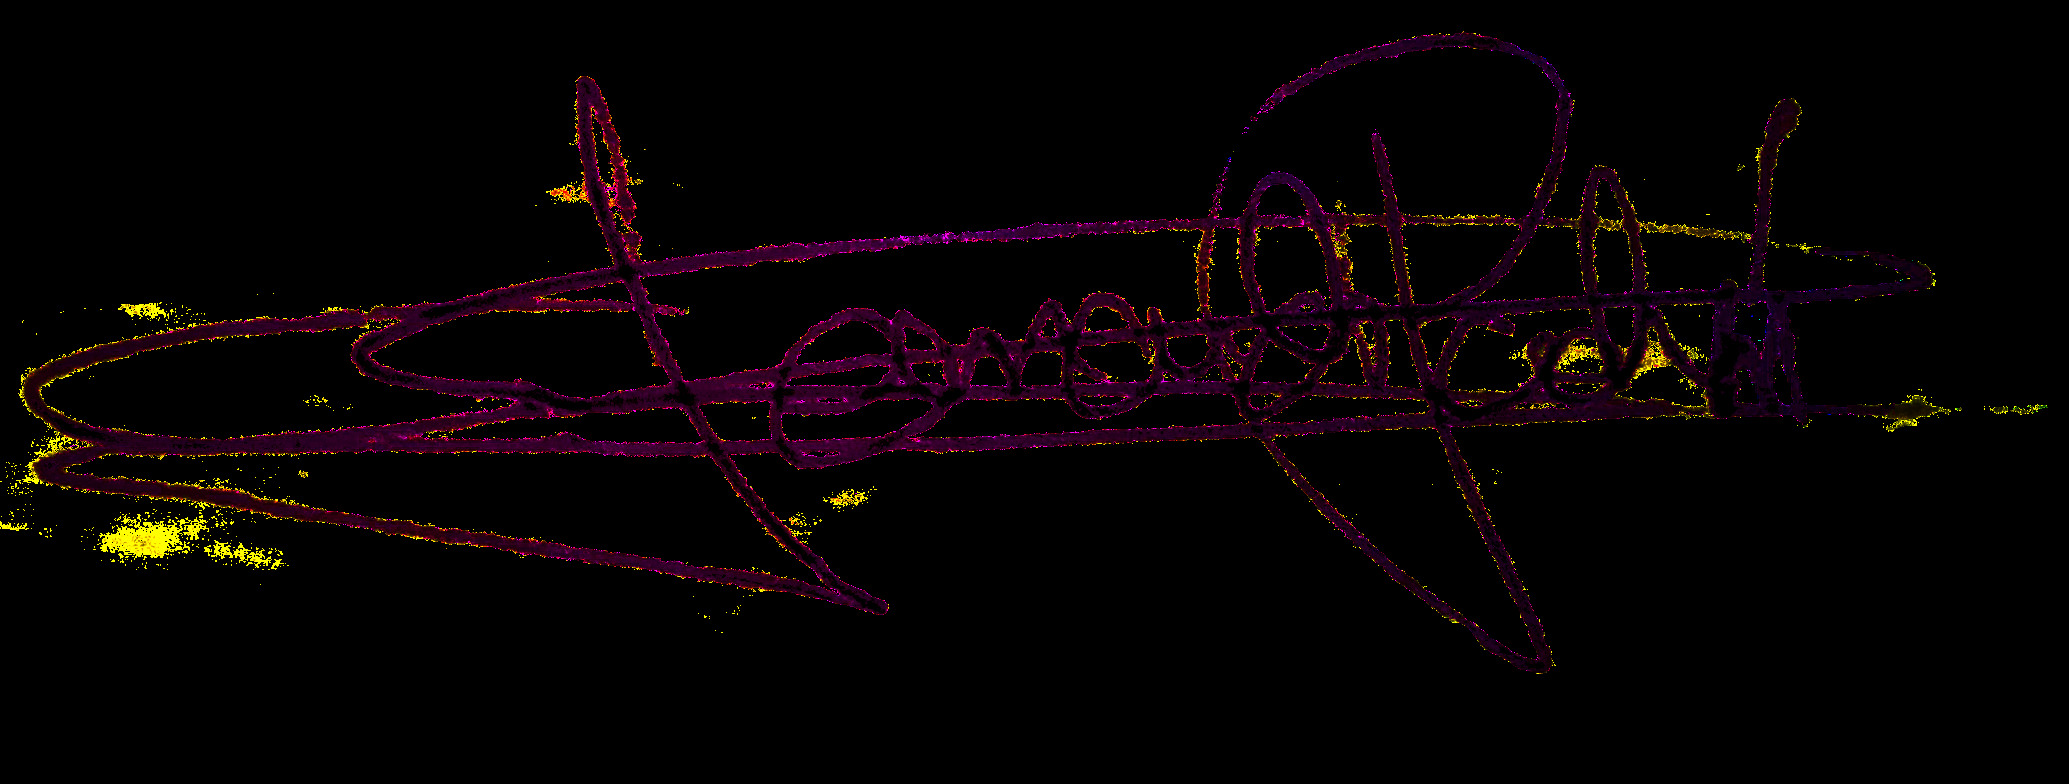
Signature of: leonardo padrón